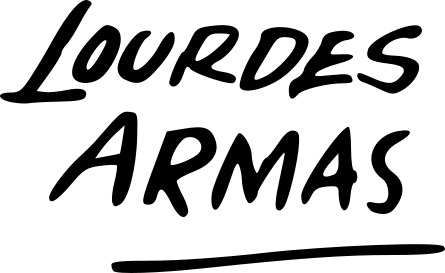
Signature of: lourdes armas